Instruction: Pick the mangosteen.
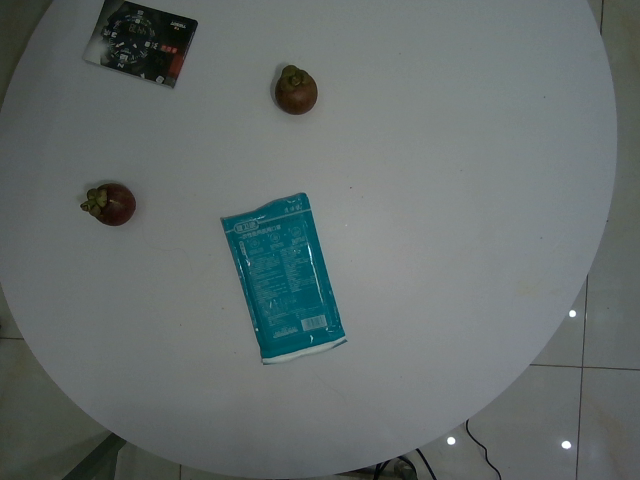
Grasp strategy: vertical